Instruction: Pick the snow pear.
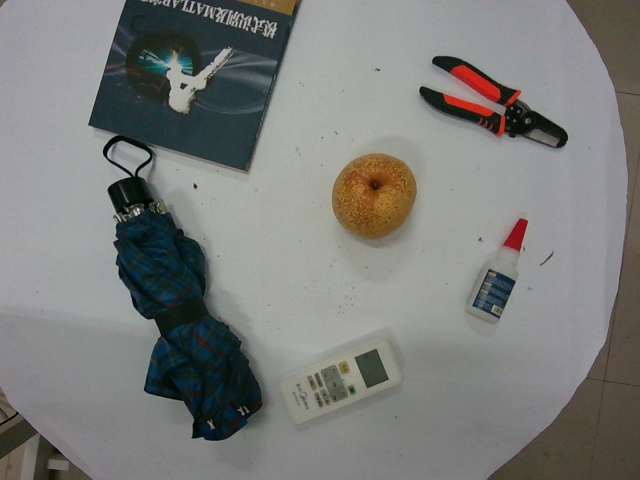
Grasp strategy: vertical